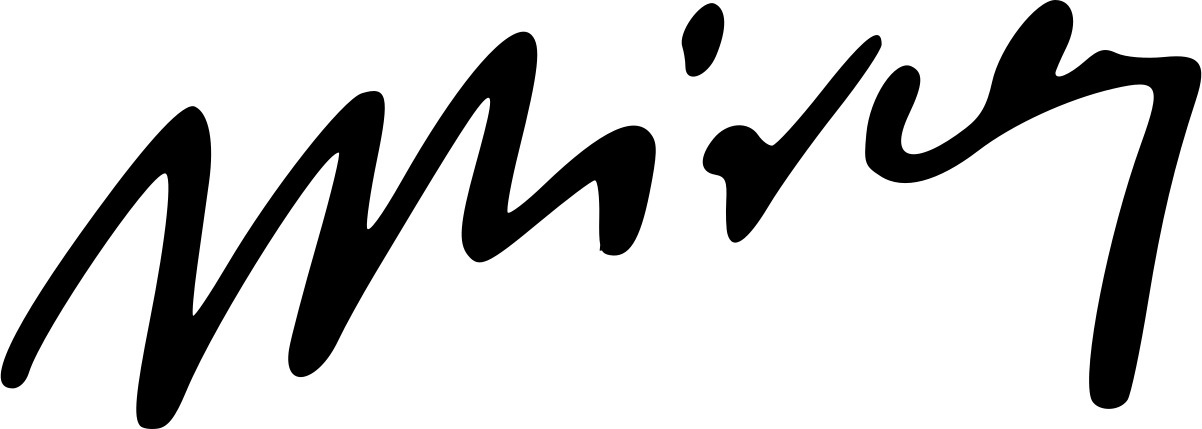
Signature of: mircea c a rosetti